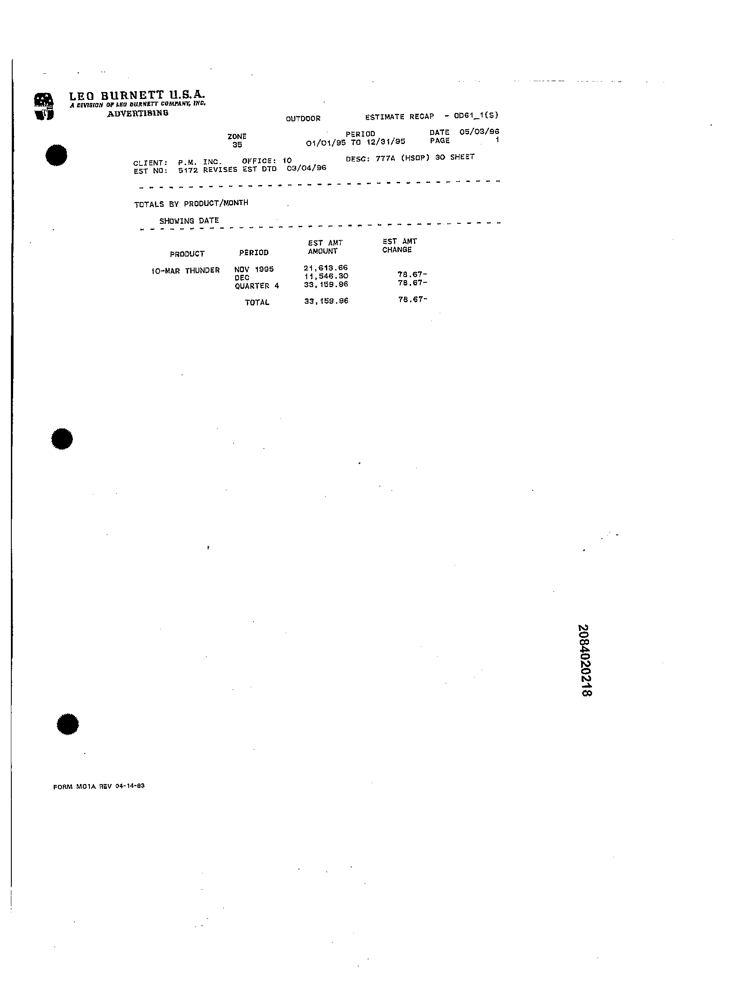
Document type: Invoice